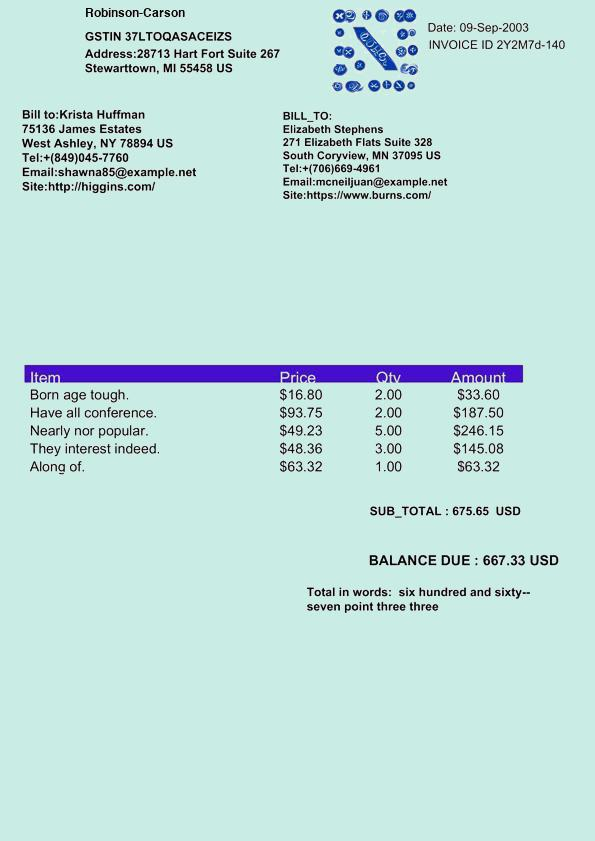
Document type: Invoice